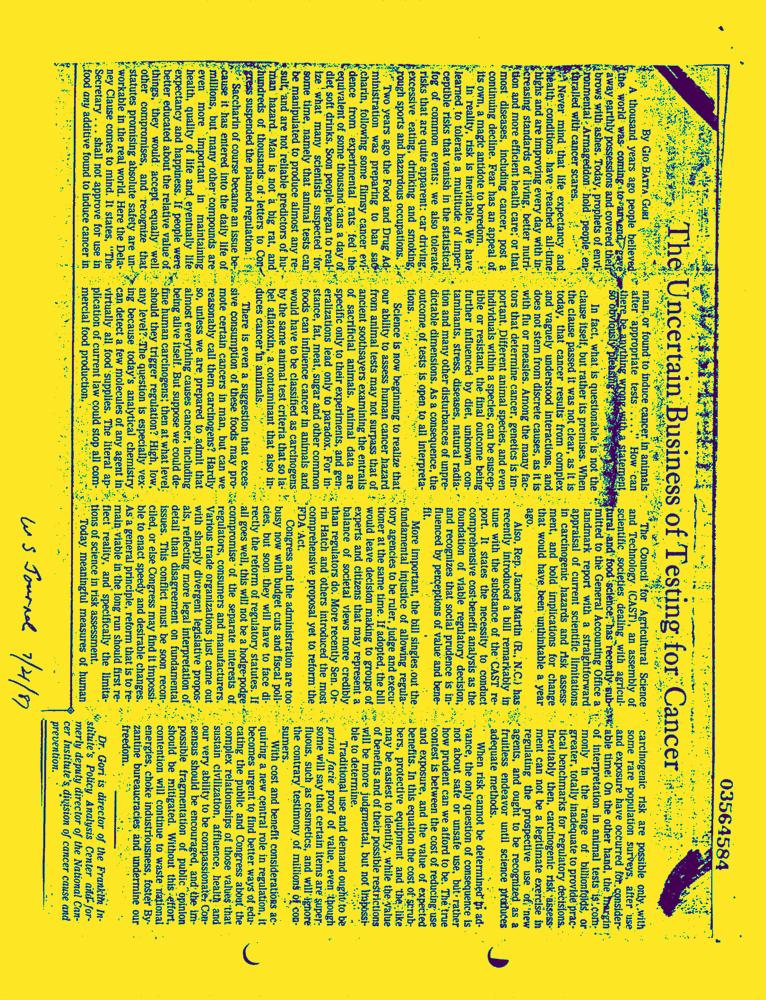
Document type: News-Article